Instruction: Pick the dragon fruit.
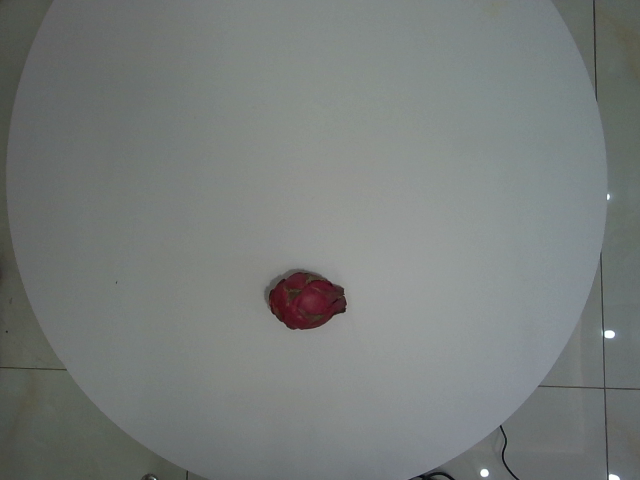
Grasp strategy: vertical